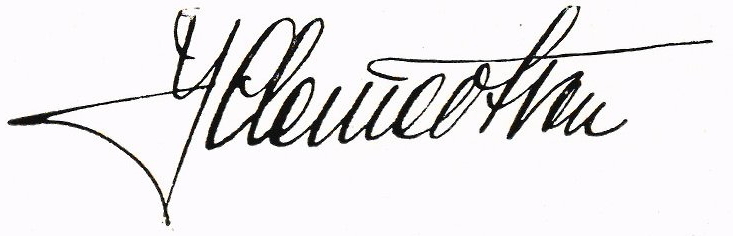
Signature of: jeppe clemedtson